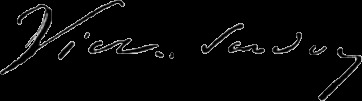
Signature of: victorien sardou